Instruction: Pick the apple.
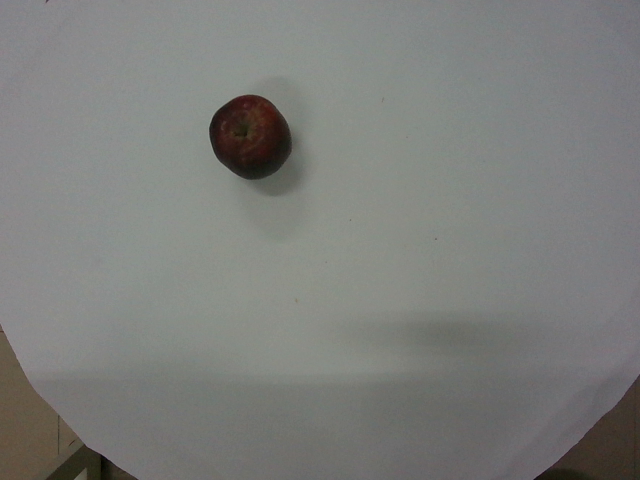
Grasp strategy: vertical